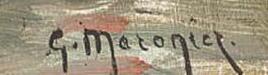
Signature of: georges maroniez